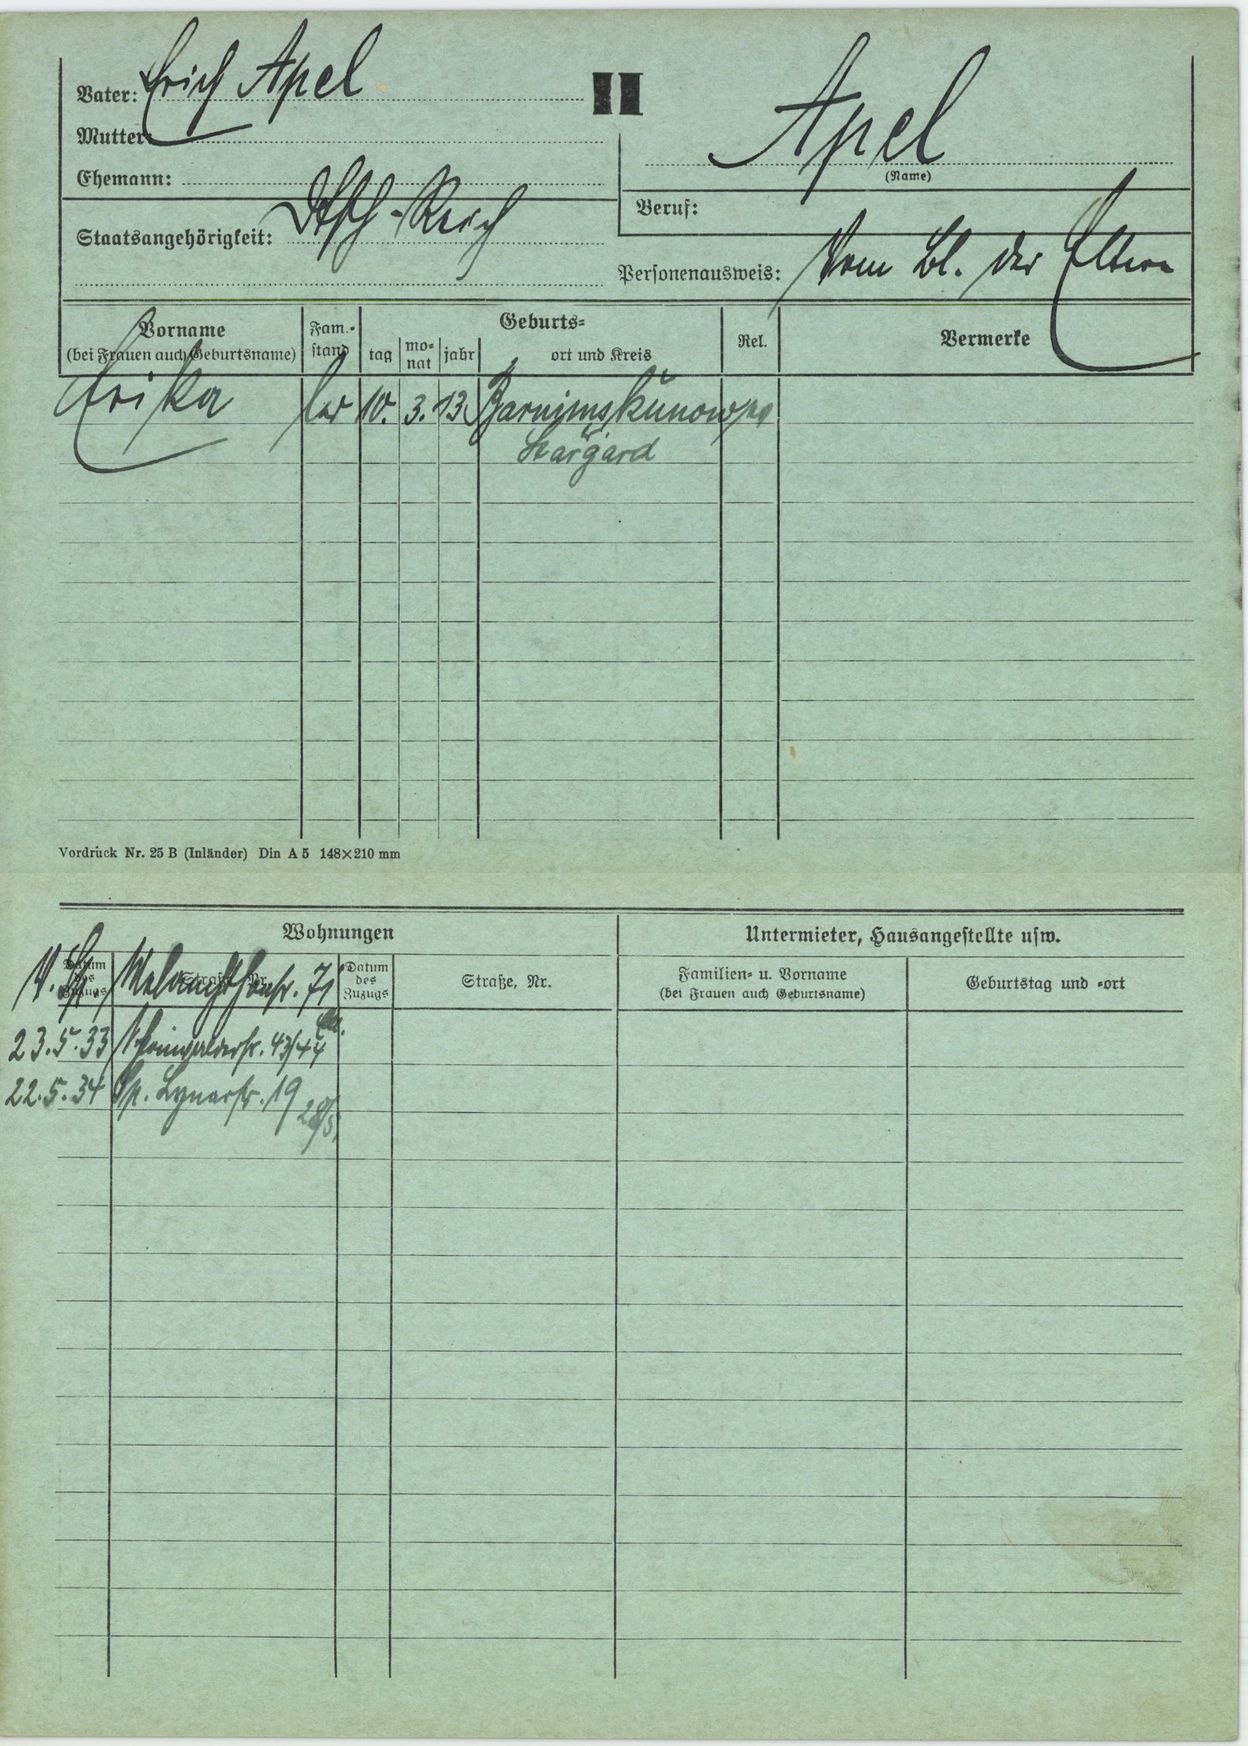
Apel